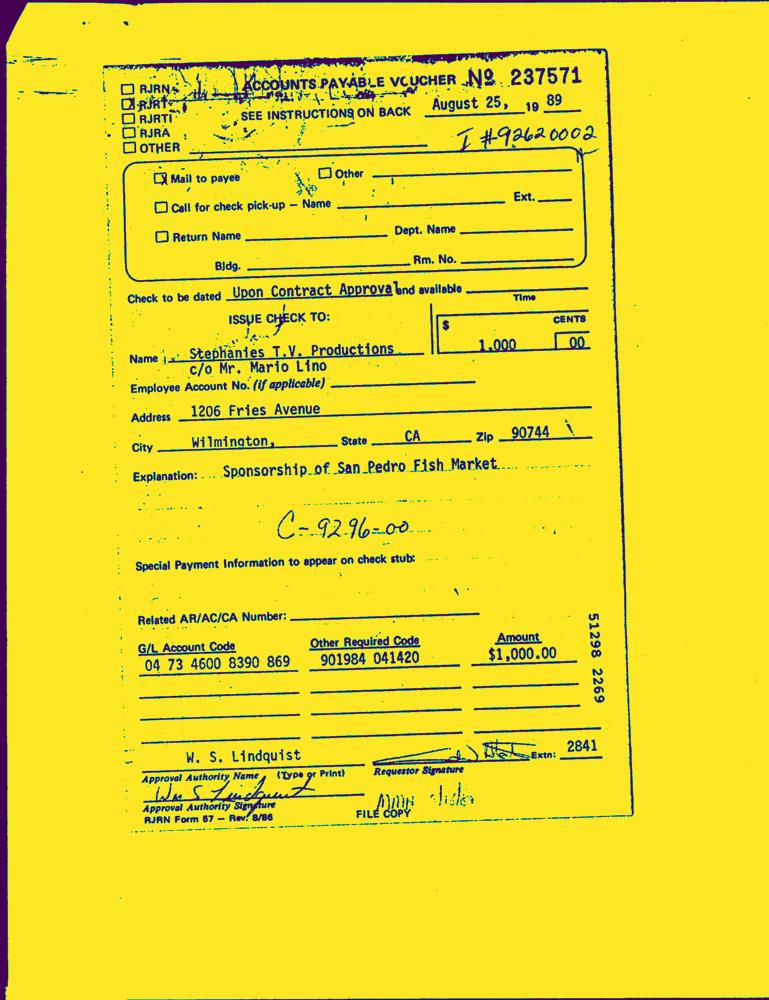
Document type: Invoice-Doc